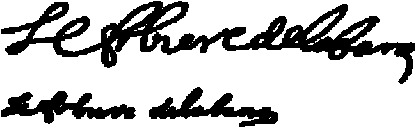
Signature of: joseph antoine de la barre